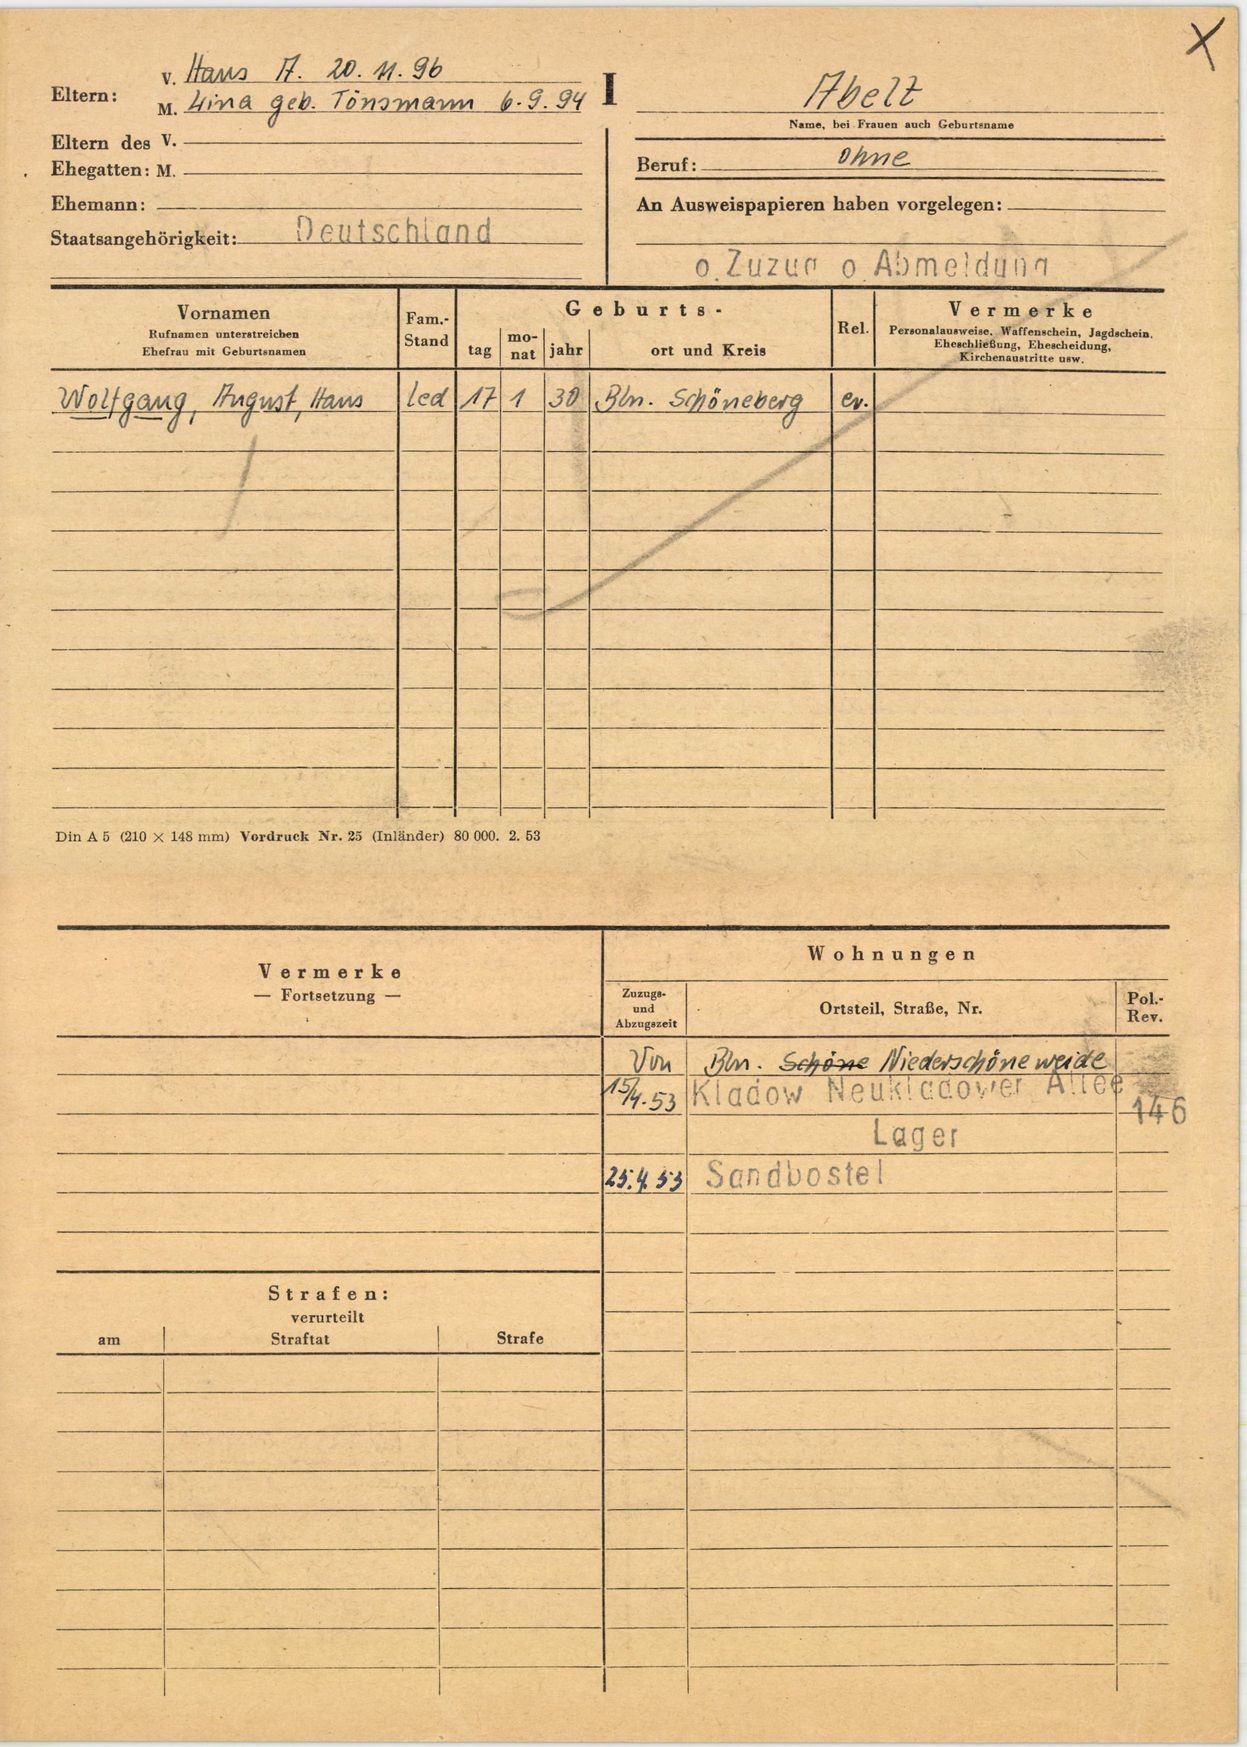
Abelt